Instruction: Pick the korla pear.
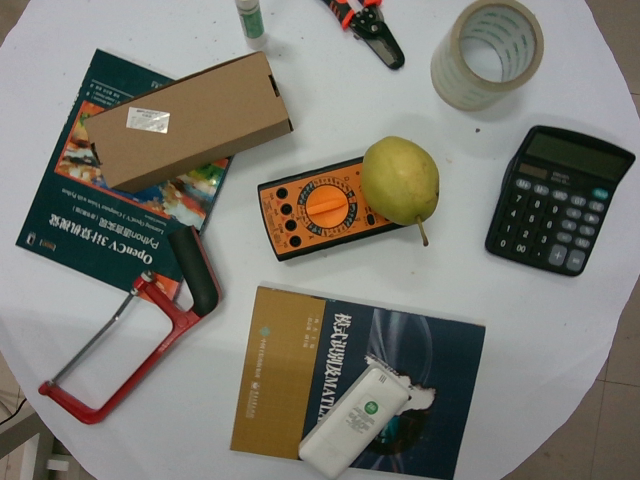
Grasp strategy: vertical